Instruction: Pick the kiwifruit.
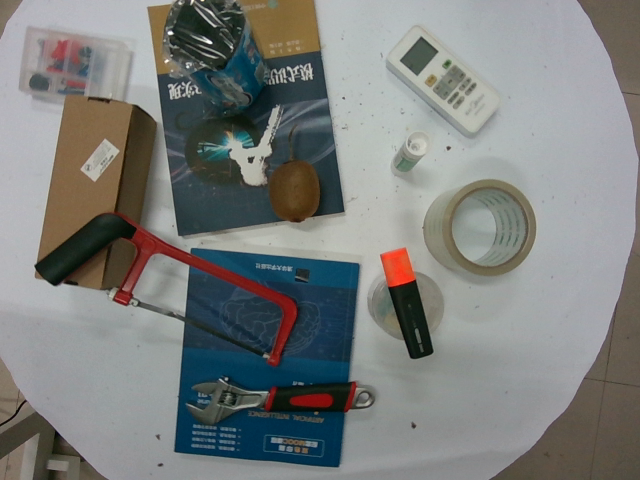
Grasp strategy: vertical